Question: What is the property identification or parcel number listed?
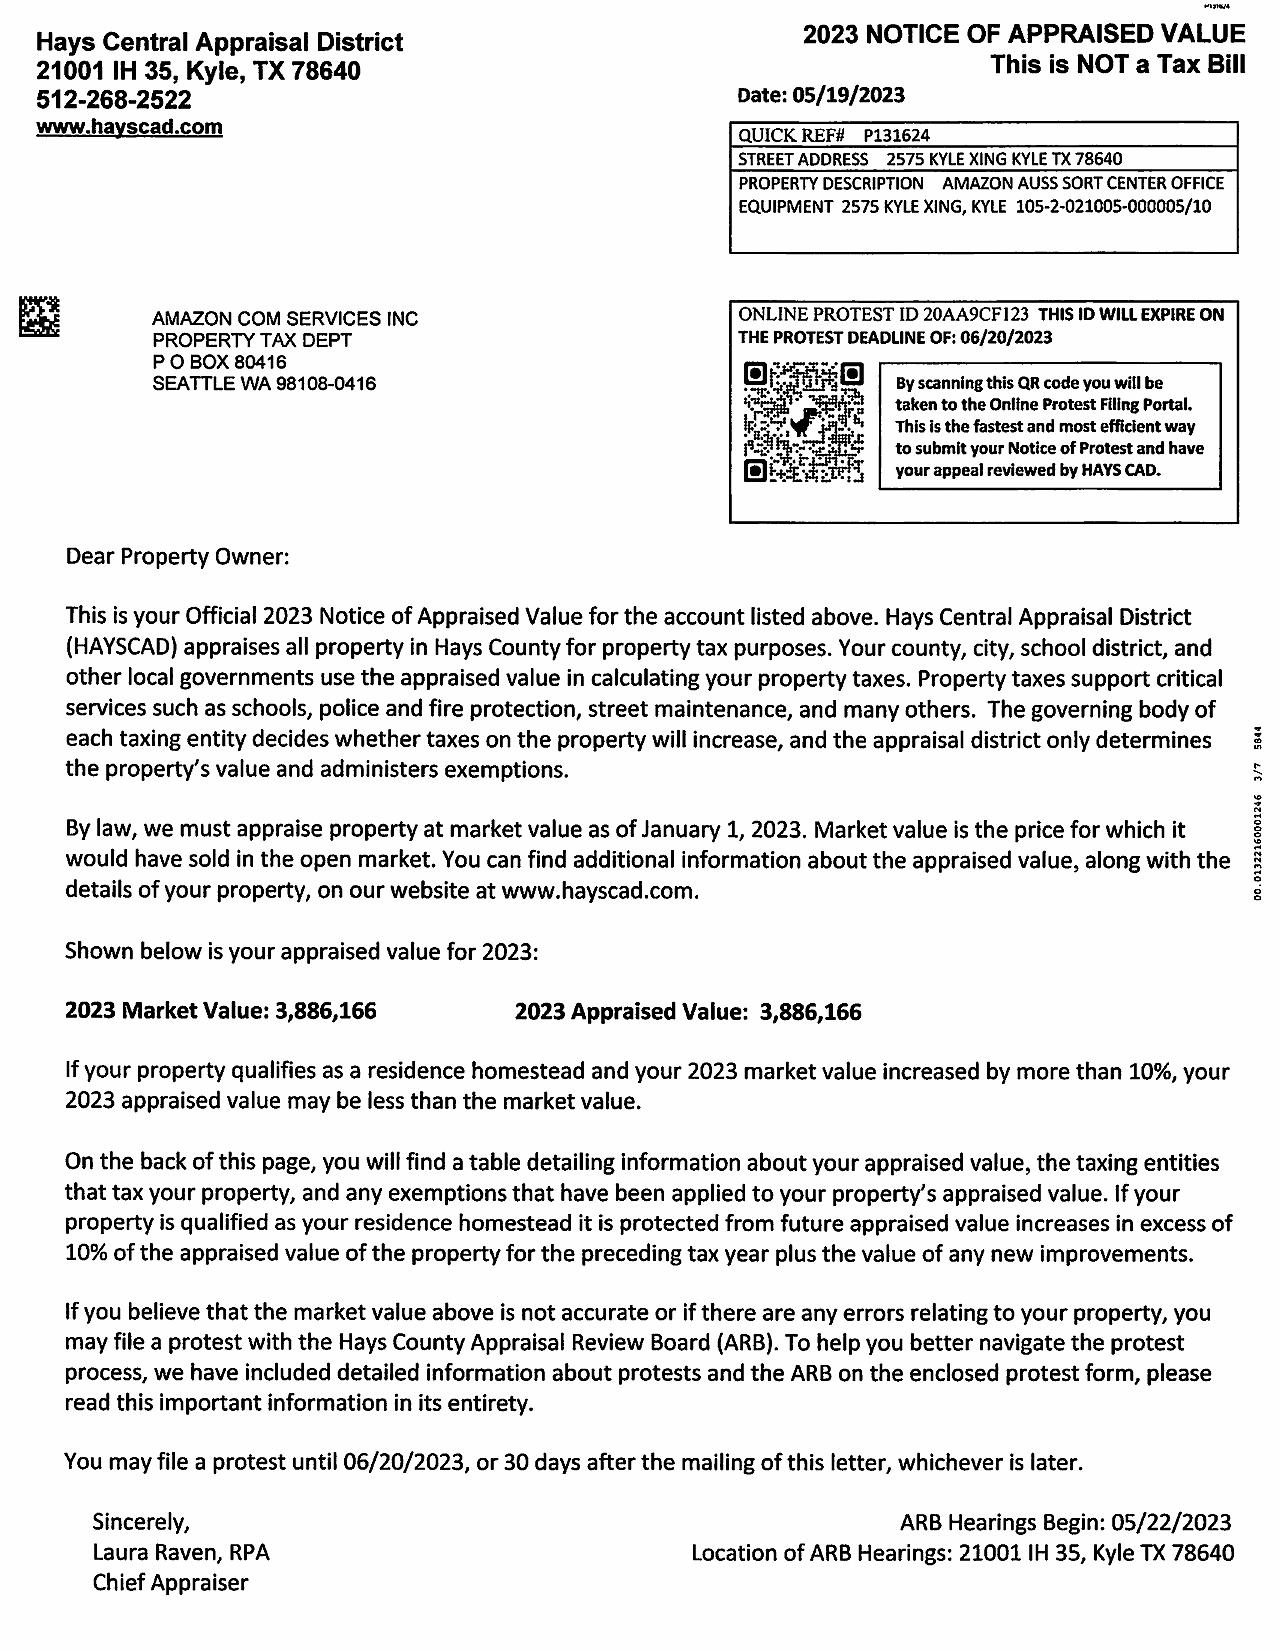
Answer: "105-2-021005-000005/10"